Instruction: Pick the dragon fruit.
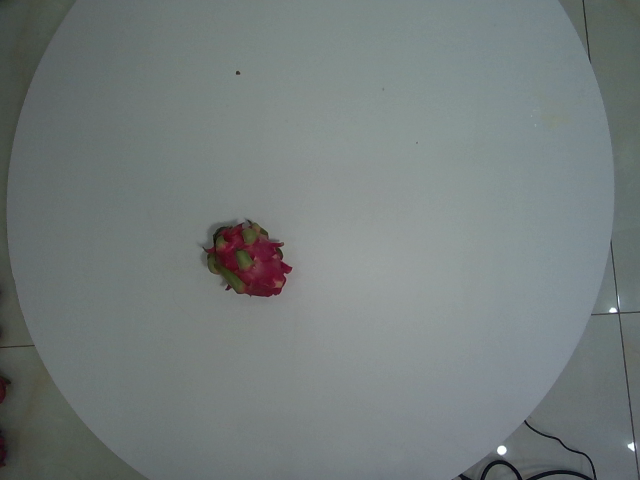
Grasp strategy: vertical